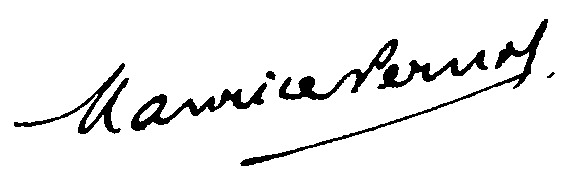
Signature of: maurice pernot